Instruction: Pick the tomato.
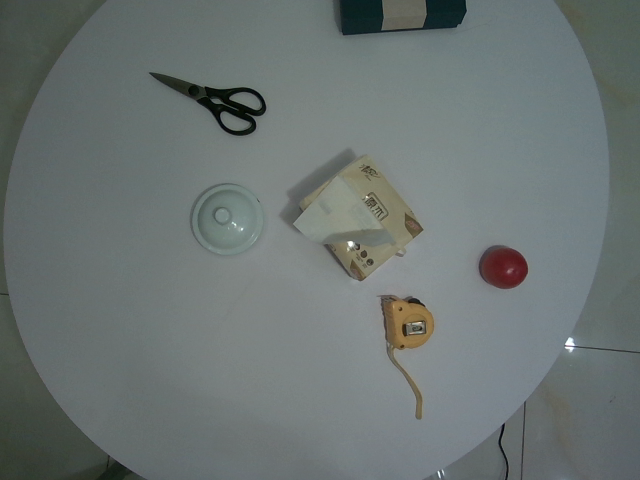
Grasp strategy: vertical